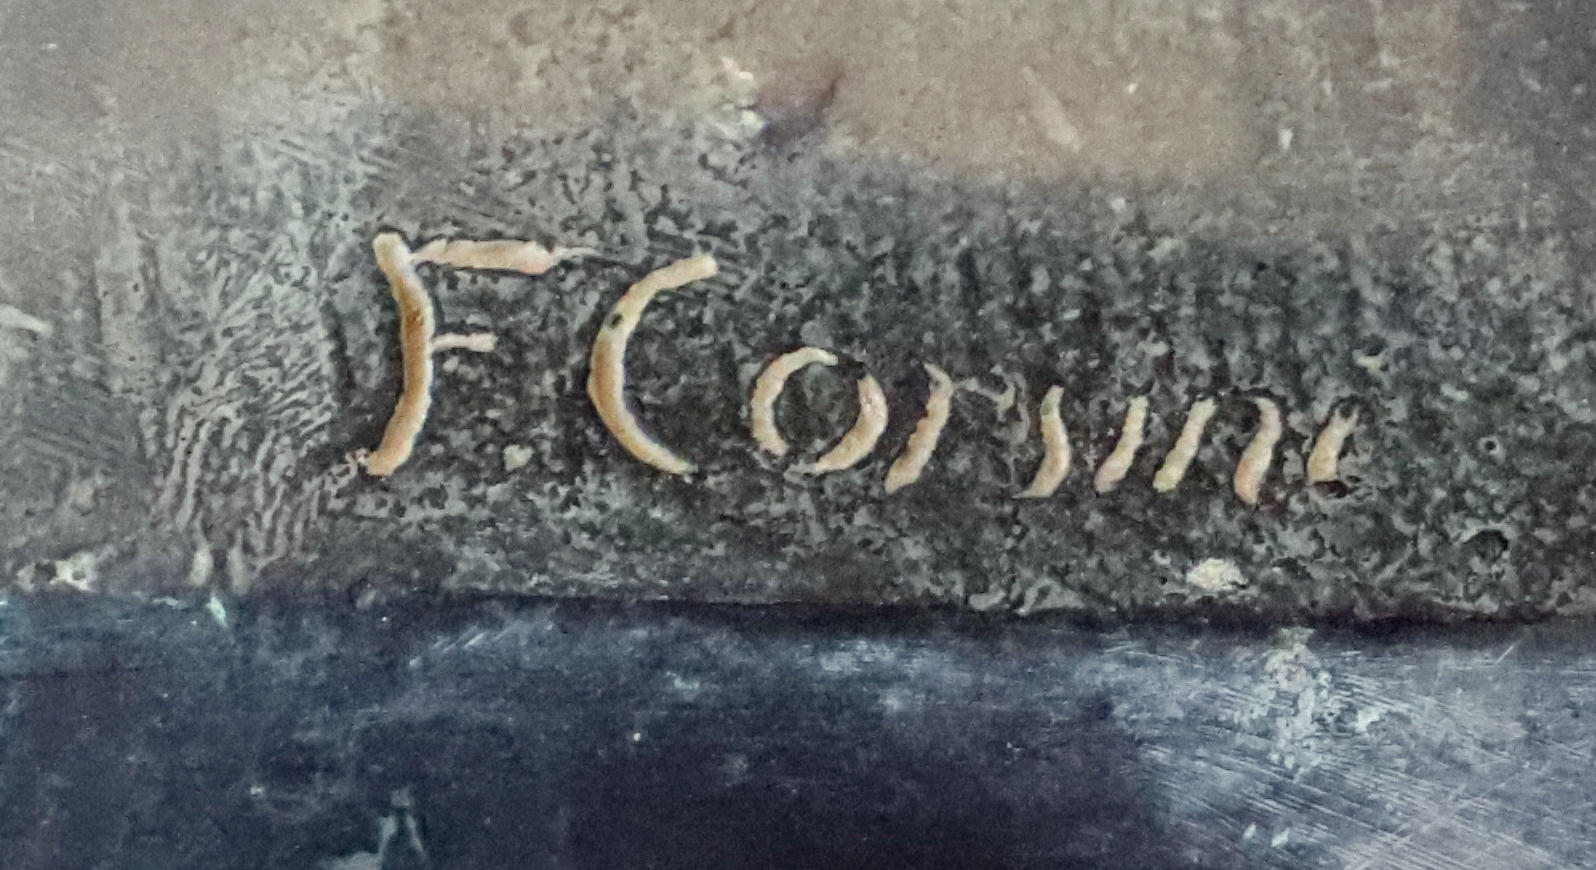
Signature of: fulvio corsini